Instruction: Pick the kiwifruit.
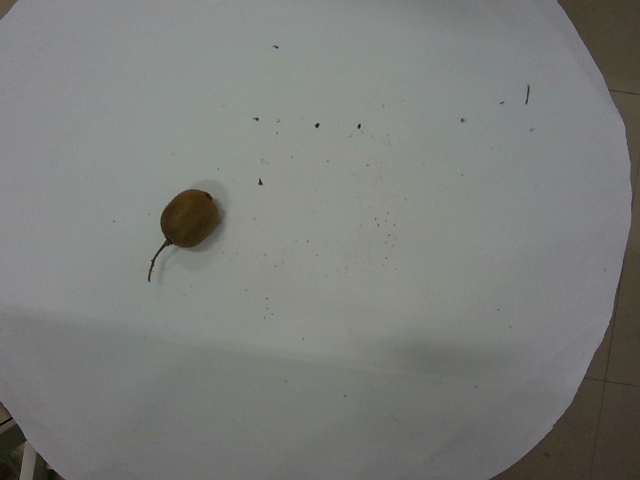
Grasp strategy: vertical